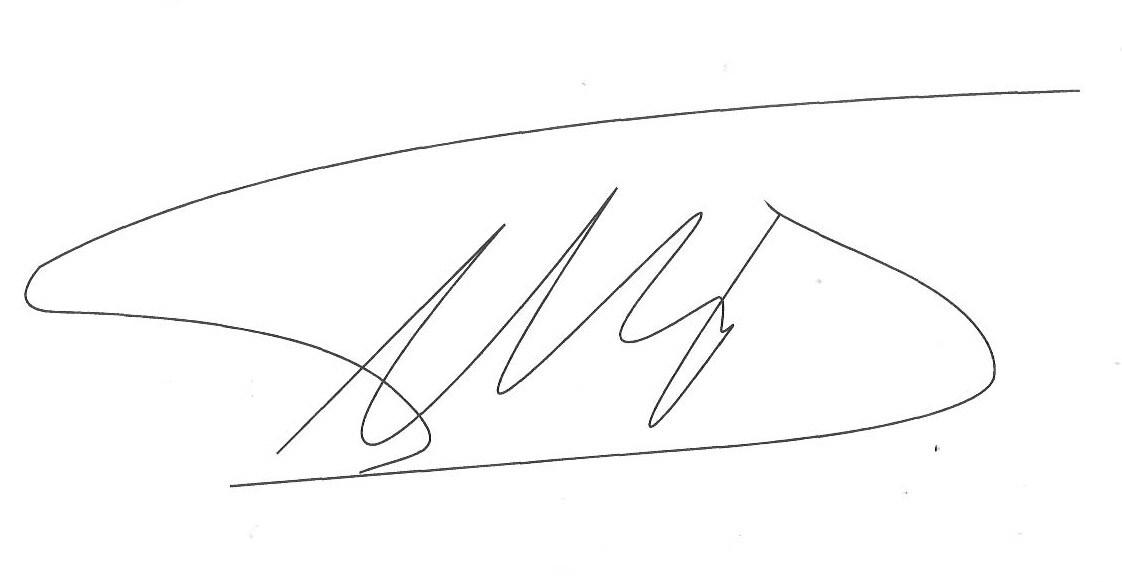
Signature of: josé miguel insulza